Question: What jurisdiction, city, or county is the document associated with?
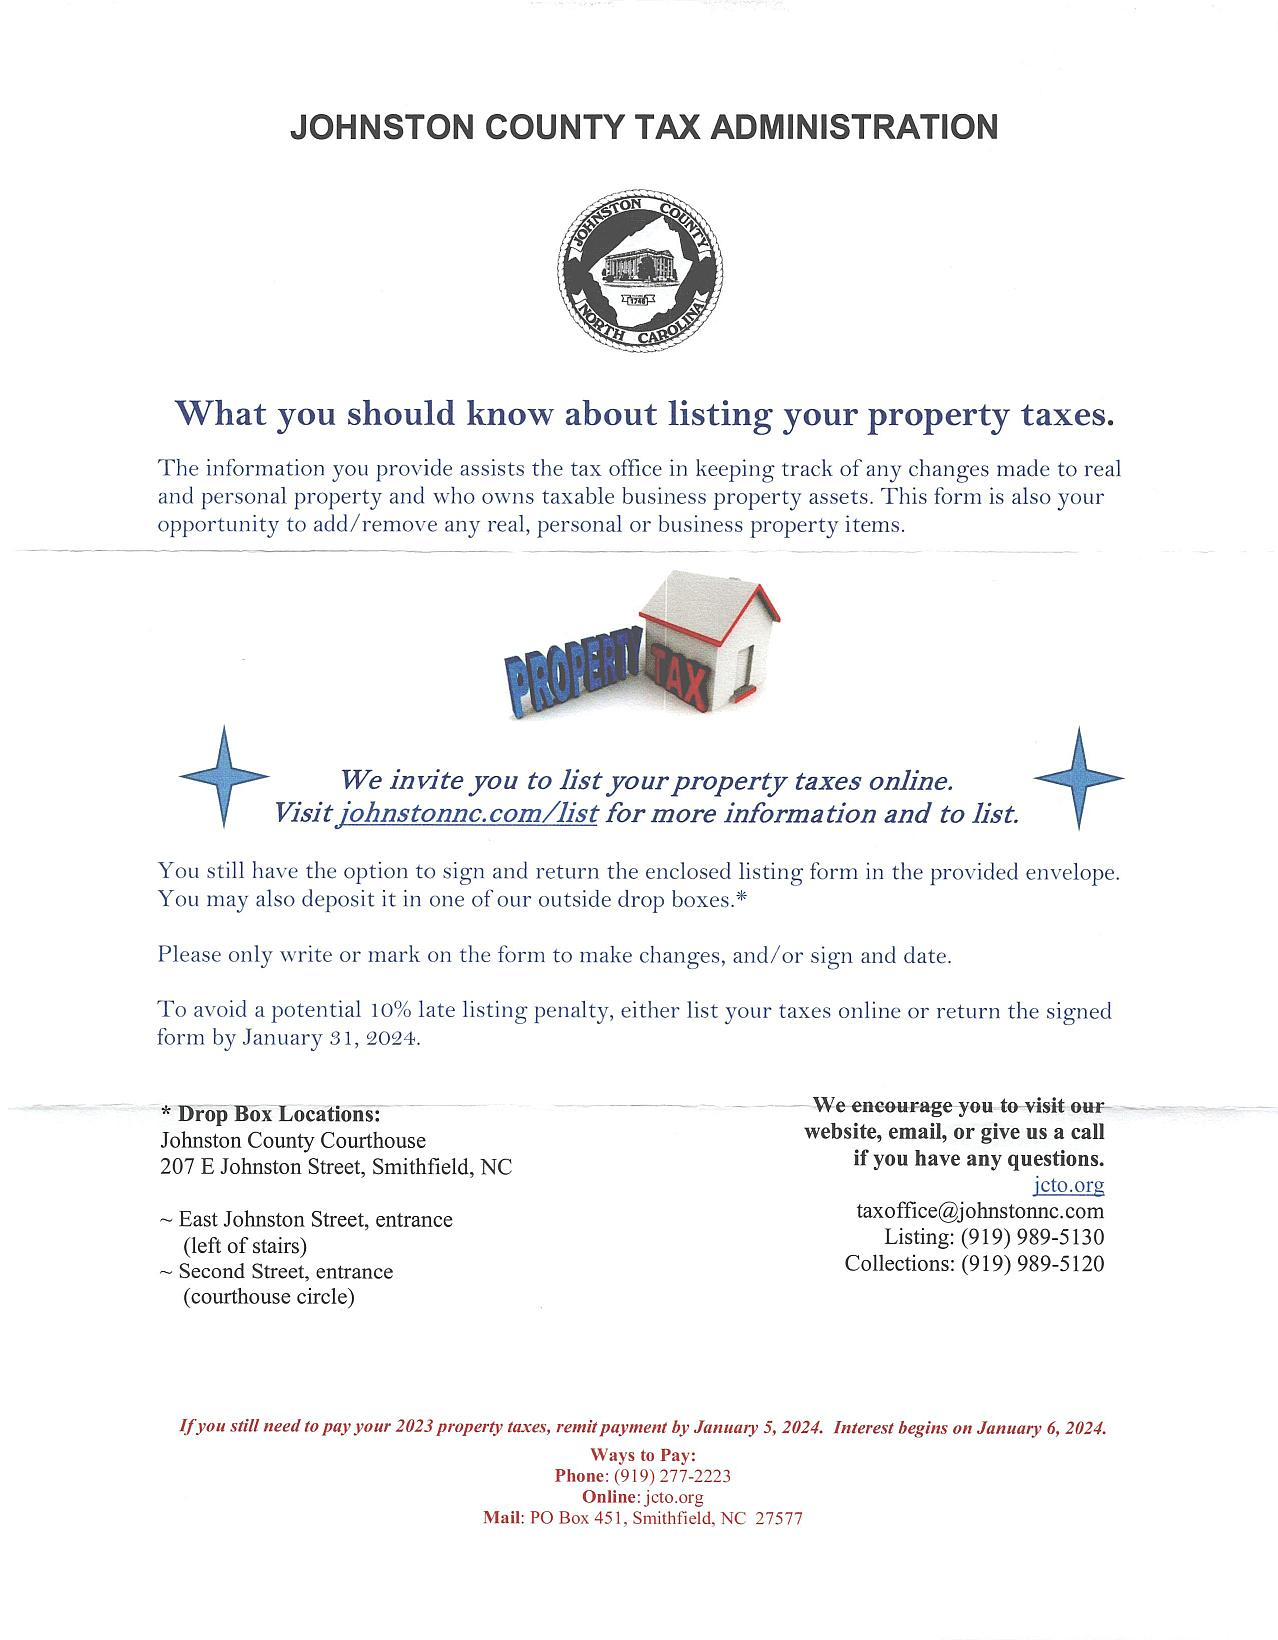
Answer: "Johnston County"